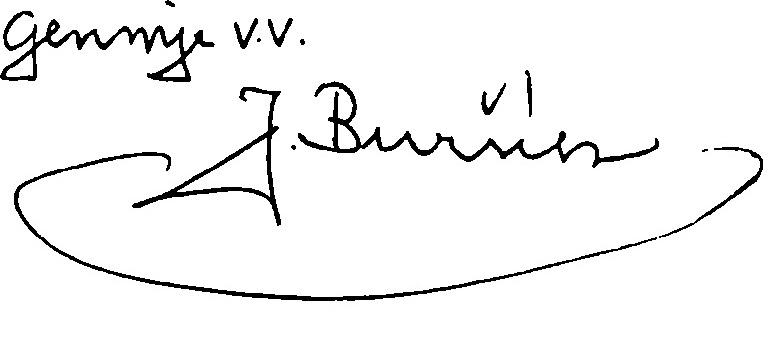
Signature of: josef buršík